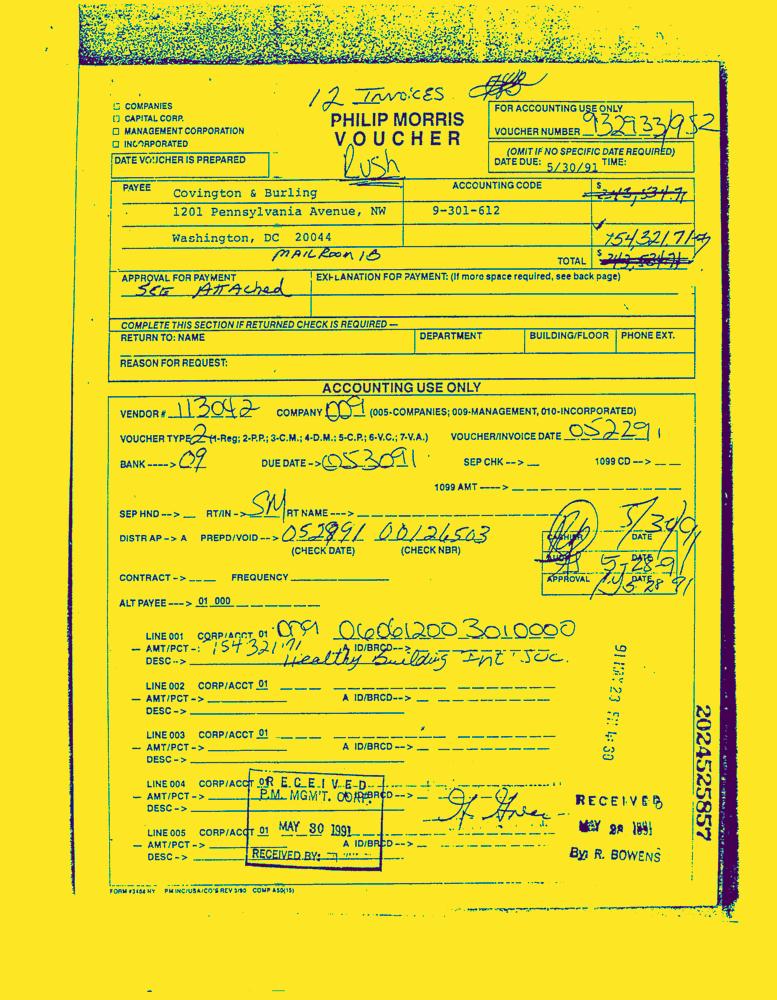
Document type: Invoice-Doc